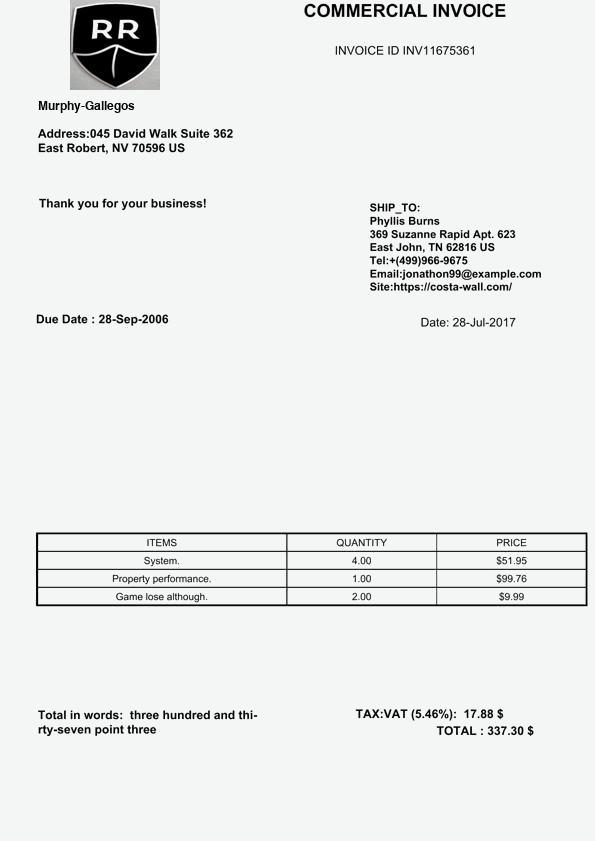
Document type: Invoice